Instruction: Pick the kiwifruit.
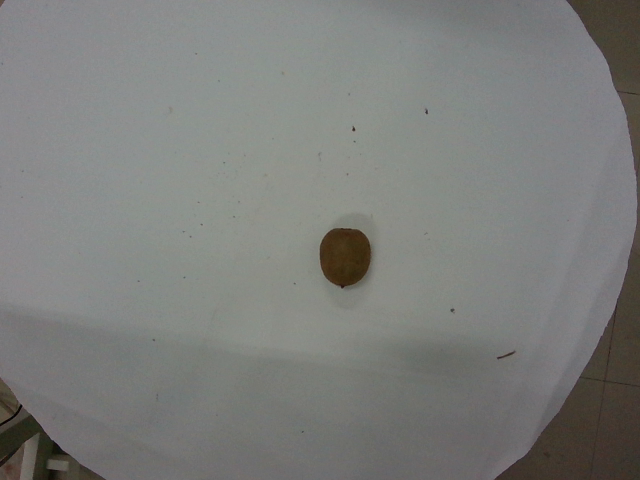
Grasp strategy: vertical